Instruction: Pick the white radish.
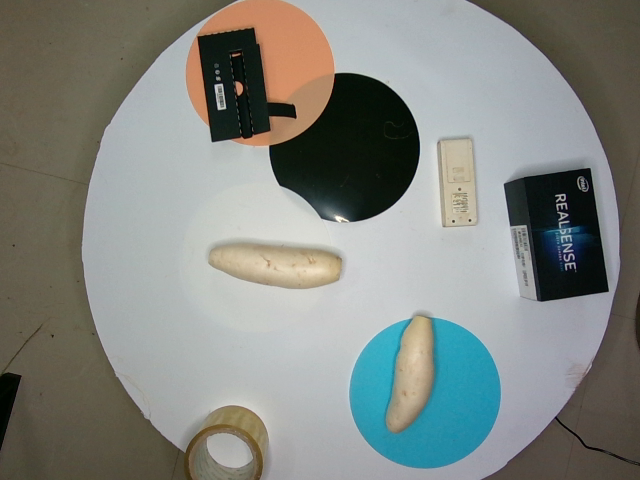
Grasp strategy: vertical